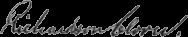
Signature of: richardson clover